Question: What was observed in the imaging?
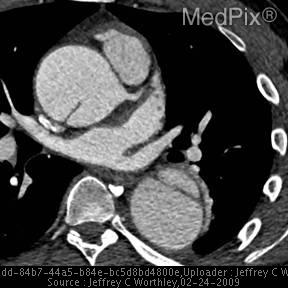
Answer: The imaging shows An acute abdominal series/chest xray demonstrated widening of the mediastinum with a dilated aortic knob and apparent aneurysmal dilatation of the descending thoracic aorta. Special CT - Cardiac-gated (using EKG) with IV contrast imaging of the chest show dilatation of the ascending aorta from a dissection originating in the region of the sinotubular junction. The false lumen was about as large as a normal true lumen.  The compressed/ smaller channel is most likely  the true lumen of the aorta.  There no sign of extravasation of contrast - so this is a dissection without rupture..